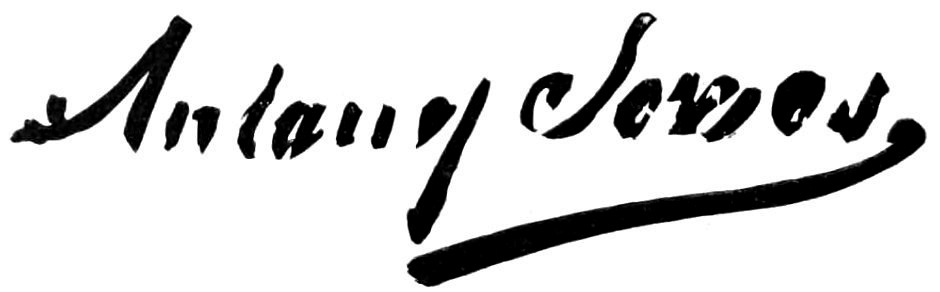
Signature of: antony serres